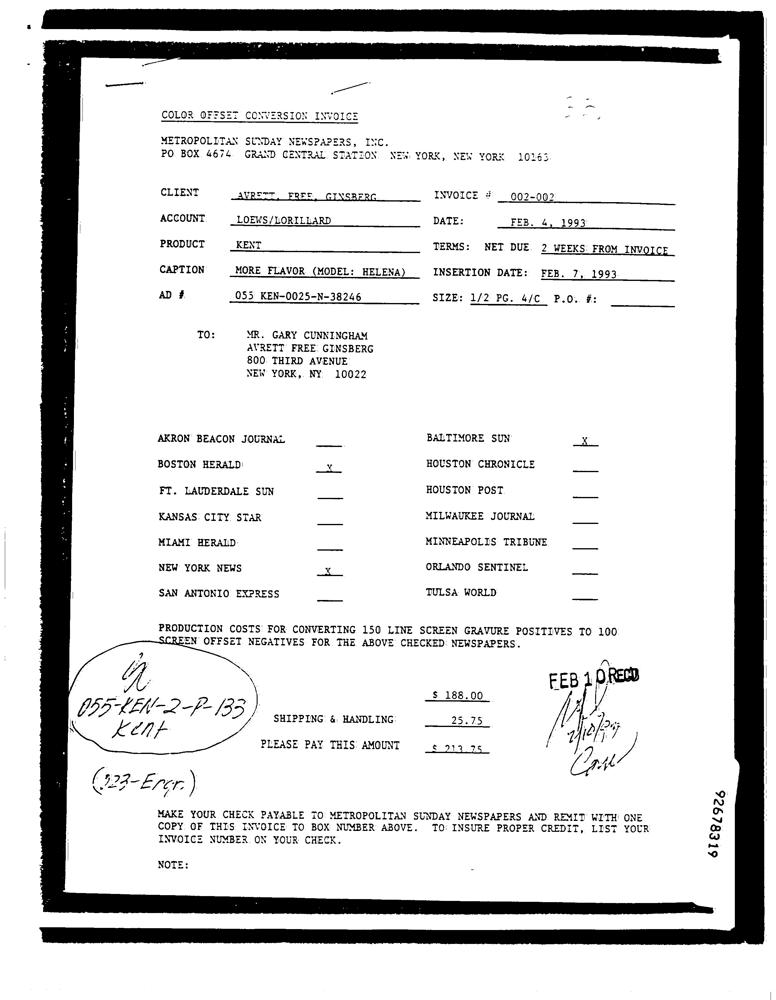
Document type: Invoice